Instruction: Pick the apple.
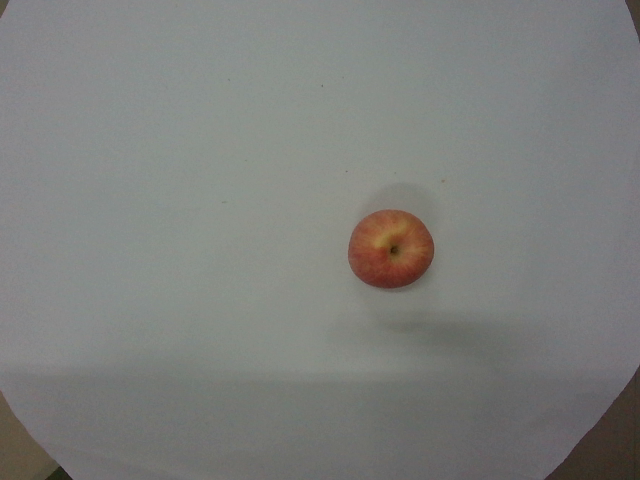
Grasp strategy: vertical